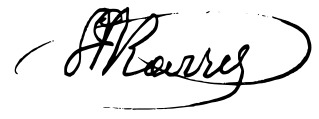
Signature of: andon kalchev